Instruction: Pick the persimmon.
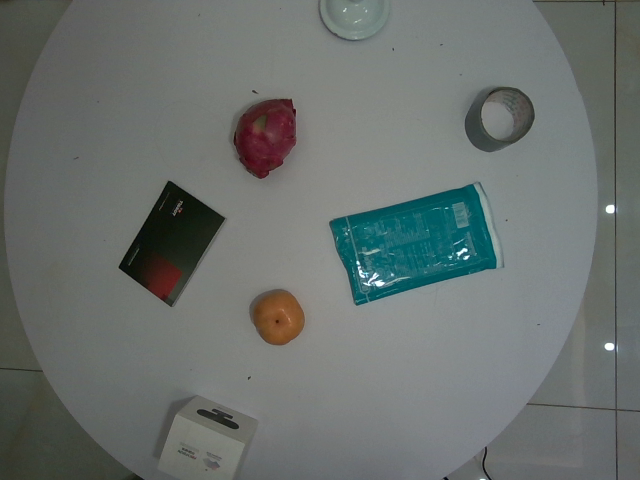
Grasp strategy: vertical